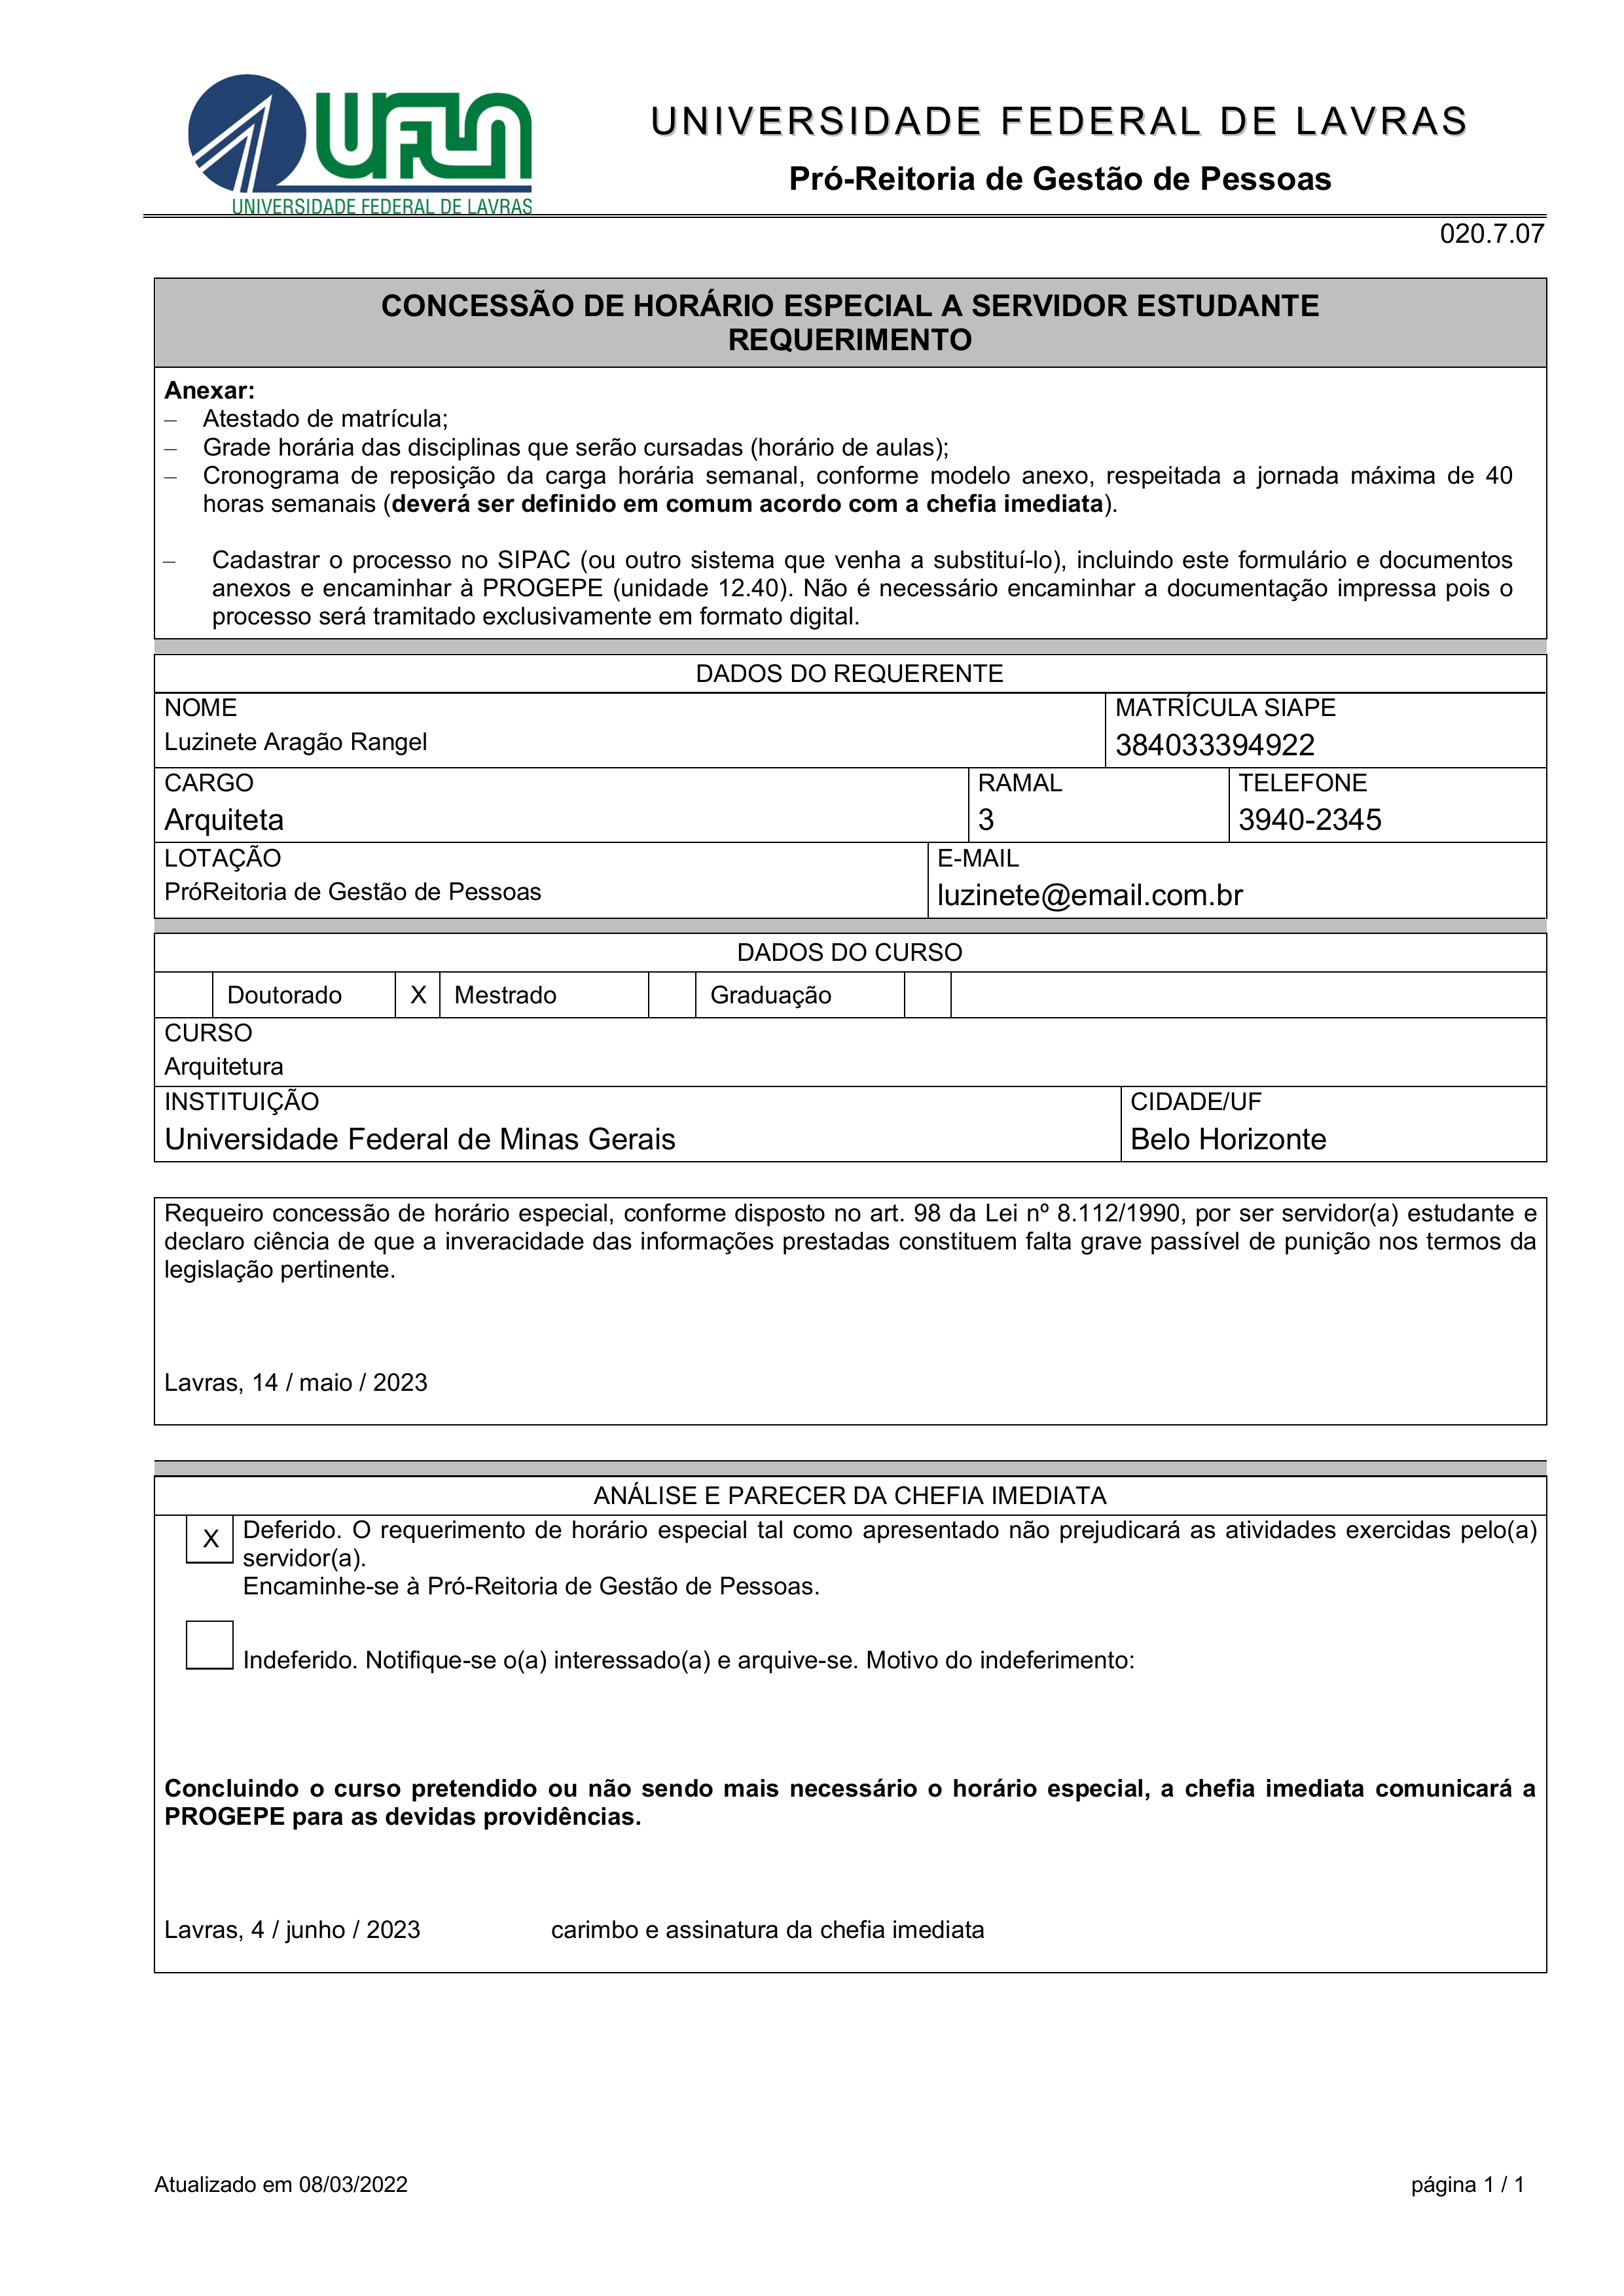
UFLA
UNIVERSIDADE FEDERAL DE LAVRAS
Pró-Reitoria de Gestão de Pessoas
UNIVERSIDADE FEDERAL DE LAVRAS
020.7.07
CONCESSÃO DE HORÁRIO ESPECIAL A SERVIDOR ESTUDANTE REQUERIMENTO
Anexar:
— Atestado de matricula;
— Grade horária das disciplinas que serão cursadas (horário de aulas);
— Cronograma de reposição da carga horaria semanal, conforme modelo anexo, respeitada a jornada máxima de 40 horas semanais (deverá ser definido em comum acordo com a chefia imediata).
— — Cadastrar o processo no SIPAC (ou outro sistema que venha a substitui-lo), incluindo este formulario e documentos anexos e encaminhar à PROGEPE (unidade 12.40). Não é necessário encaminhar a documentação impressa pois o processo será tramitado exclusivamente em formato digital.
DADOS DO REQUERENTE
NOME
Luzinete Aragão Rangel
MATRICULA SIAPE
384033394922
CARGO
Arquiteta
RAMAL
3
TELEFONE
3040-2345
LOTAÇÃO
PróReitoria de Gestão de Pessoas
E-MAIL
luzinete@email.com.br
DADOS DO CURSO
Doutorado
Mestrado
X
Graduação
CURSO
Arquitetura
INSTITUIÇÃO
Universidade Federal de Minas Gerais
CIDADE/UF
Belo Horizonte
Requeiro concessão de horário especial, conforme disposto no art. 98 da Lei nº 8.112/1990, por ser servidor(a) estudante e declaro ciência de que a inveracidade das informações prestadas constituem falta grave passível de punição nos termos da legislação pertinente.
Lavras, 14 / maio / 2023
ANÁLISE E PARECER DA CHEFIA IMEDIATA
Deferido. O requerimento de horário especial tal como apresentado não prejudicará as atividades exercidas pelo(a) servidor(a). Encaminhe-se à Pró-Reitoria de Gestão de Pessoas.
[X]
[] ‘ Indeferido. Notifique-se o(a) interessado(a) e arquive-se. Motivo do indeferimento:
Concluindo o curso pretendido ou não sendo mais necessário o horário especial, a chefia imediata comunicará a PROGEPE para as devidas providências.
Lavras, 4/junho/2023
carimbo e assinatura da chefia imediata
Atualizado em 08/03/2022
página 1/1